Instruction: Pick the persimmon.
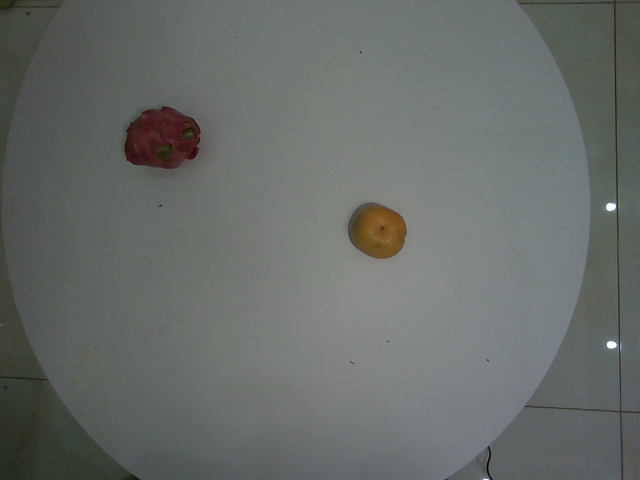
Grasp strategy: vertical